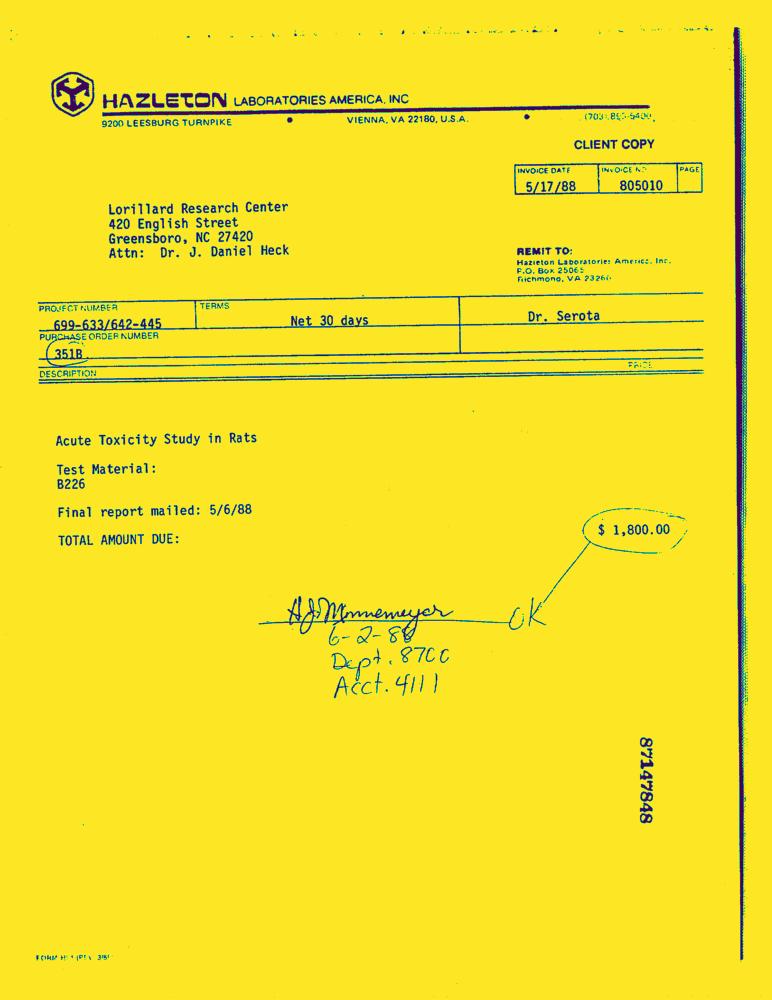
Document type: Invoice-Doc